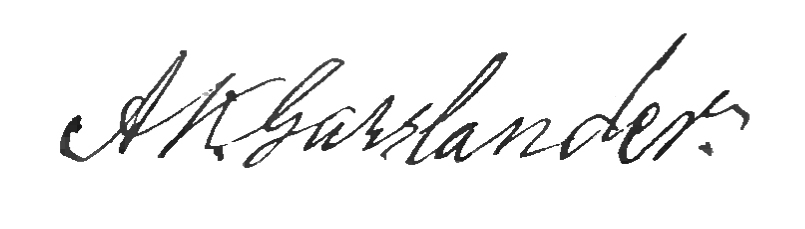
Signature of: anders kristian gasslander